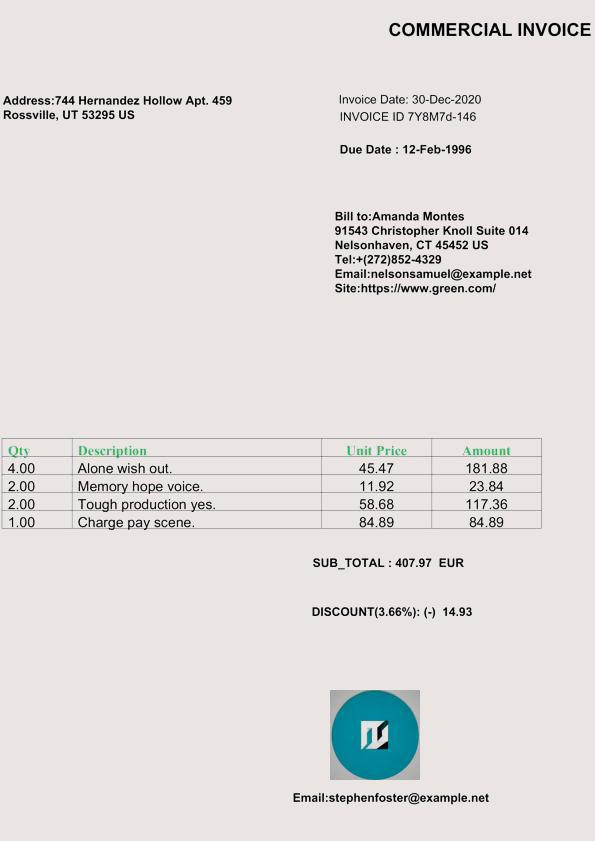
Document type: Invoice